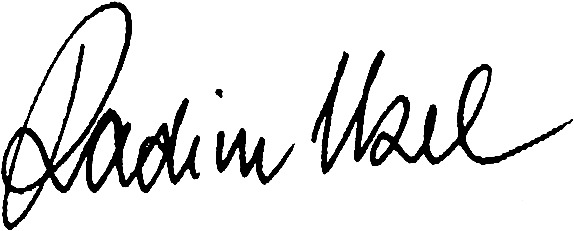
Signature of: radim uzel